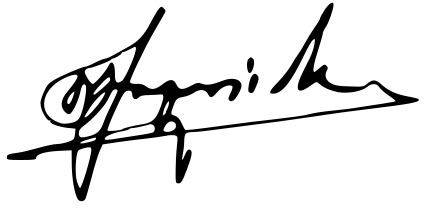
Signature of: nikos ploumpidis